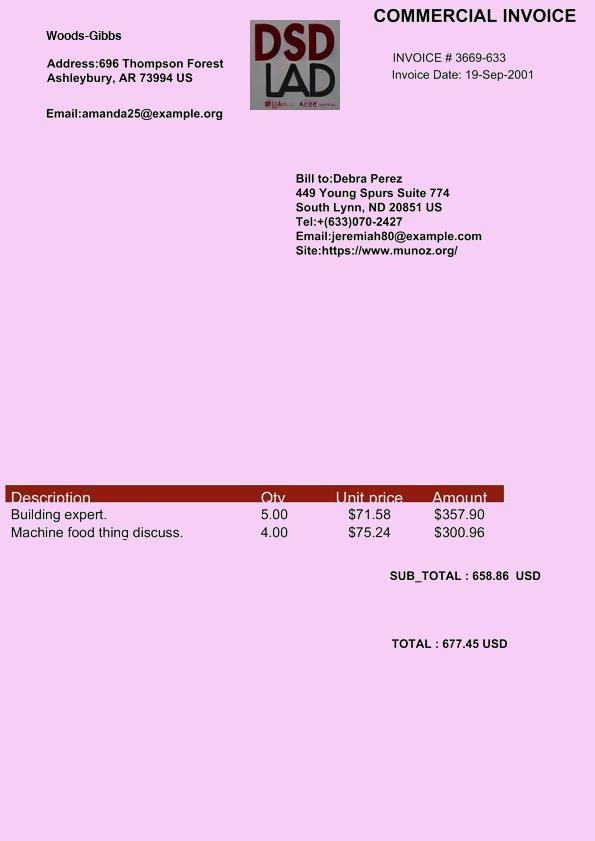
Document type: Invoice